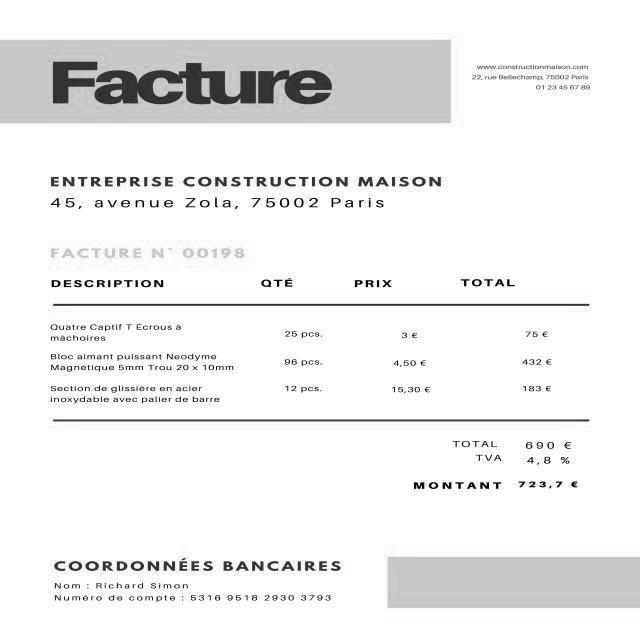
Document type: Invoice